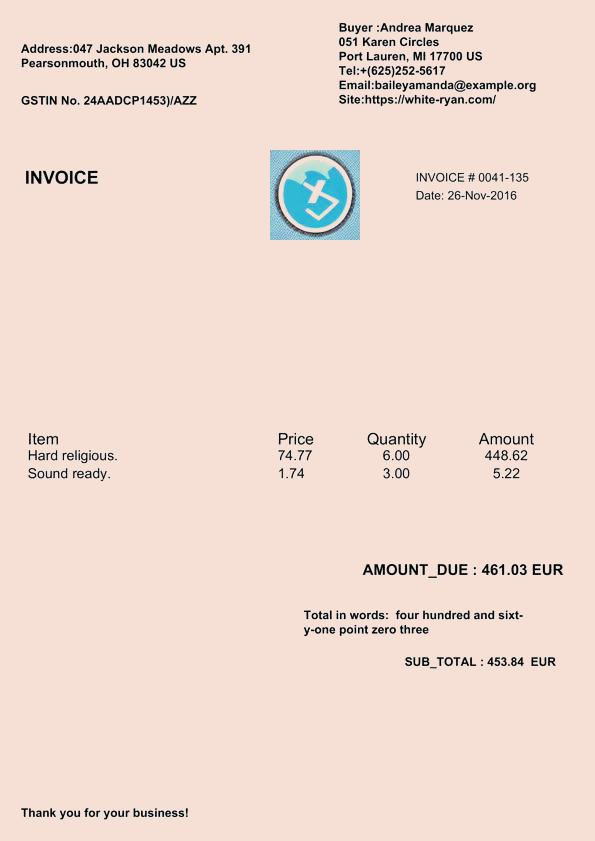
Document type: Invoice